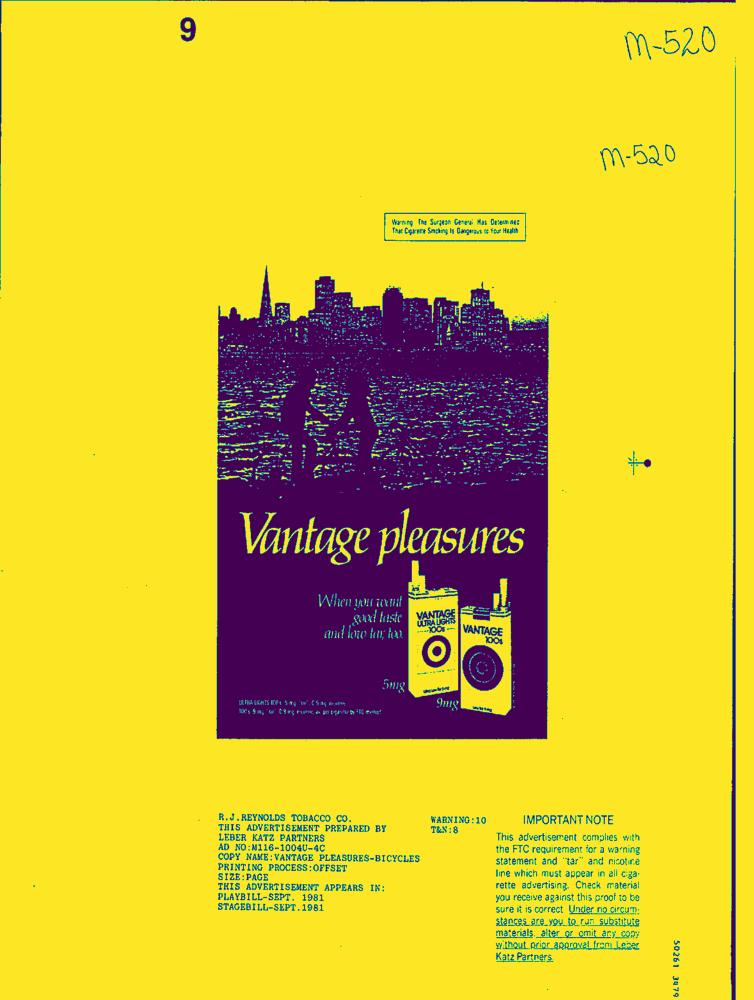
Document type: AD